Question: What appears to be the issue?
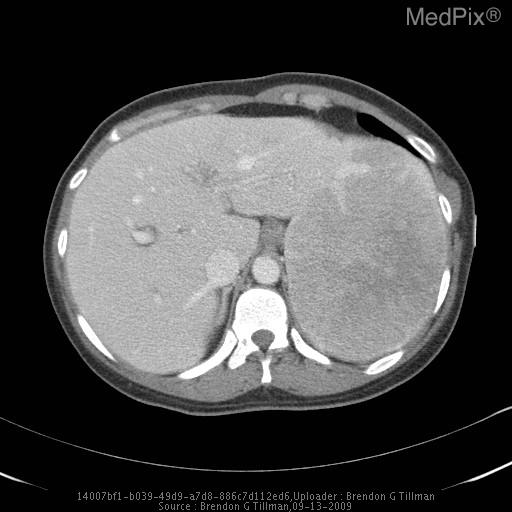
Answer: The findings suggest CT findings consistent with acute pyelonephritis involving left kidney.  A large solid heterogeneously enhancing mass 14.1 x 9.9 x 14.6 cm is seen in the left upper quadrant which is associated with the left lobe of the liver displacing the spleen  infra-medially.  Some lower attenuating areas near the center of this lesion may represent necrosis.  No calcification or cystic components.  Prominent vessels are seen at the periphery of the lesion near the left lobe of the liver.  The remainder of the liver demonstrates multiple round hypoattenuating foci of varying sizes, many of which are too small to characterize.

MRI shows multiple lesions in the liver with the largest in the left lobe with similar imaging appearances as in the CT.. A very large dominant left liver lesion in the left upper quadrant measuring 14.6cm in its greatest axis. The patient might have a history of 28 y/o woman with no significant medical hx only taking OCP presented with dysuria, polyuria, & left flank pain..